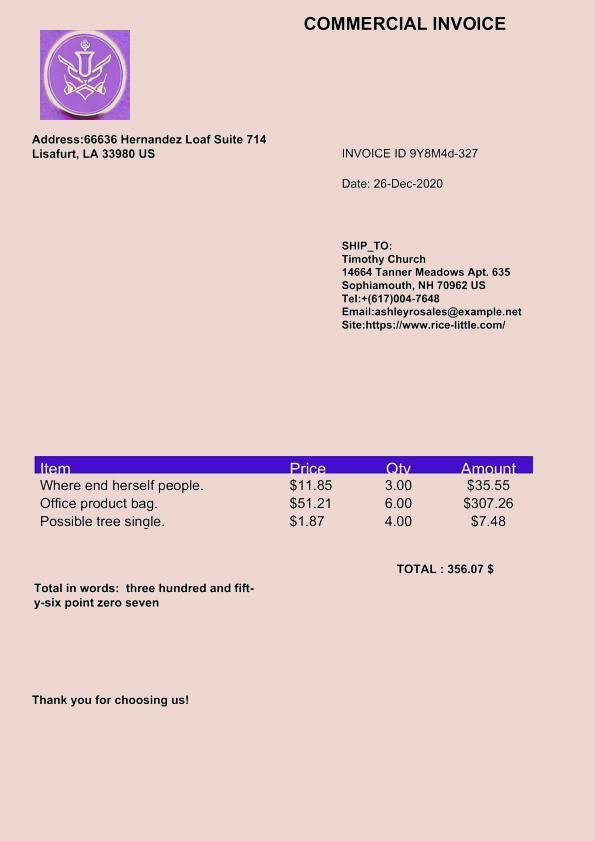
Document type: Invoice